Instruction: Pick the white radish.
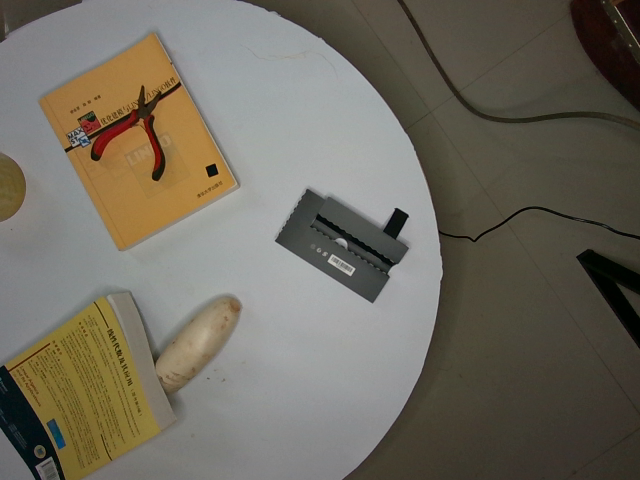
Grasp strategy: vertical